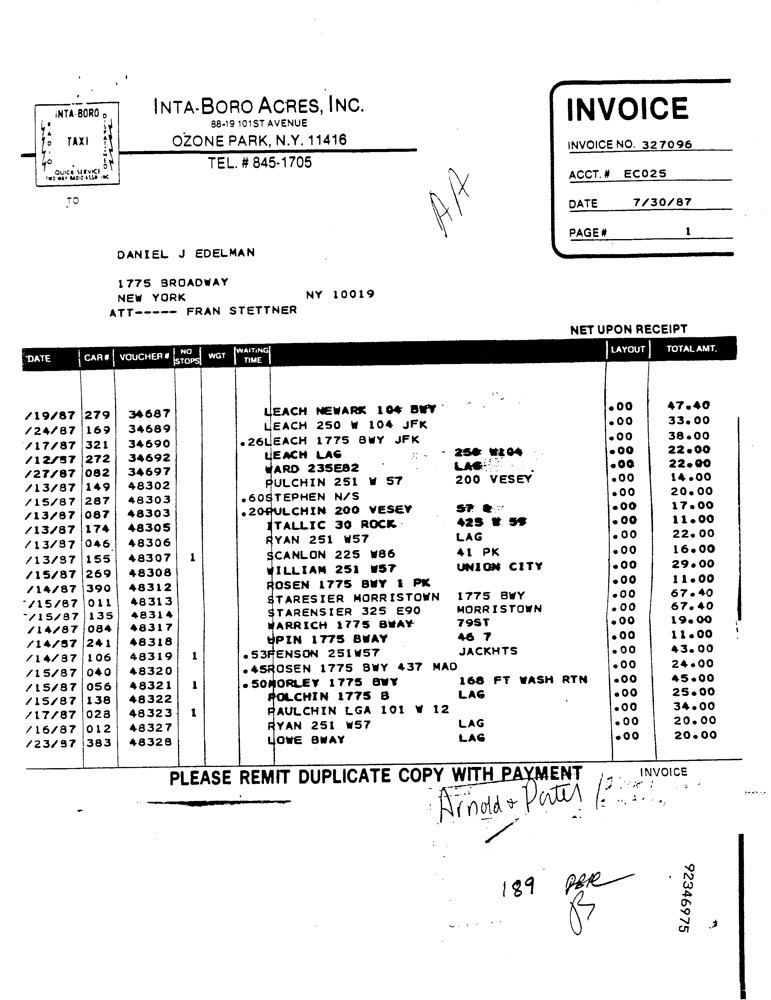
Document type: Invoice